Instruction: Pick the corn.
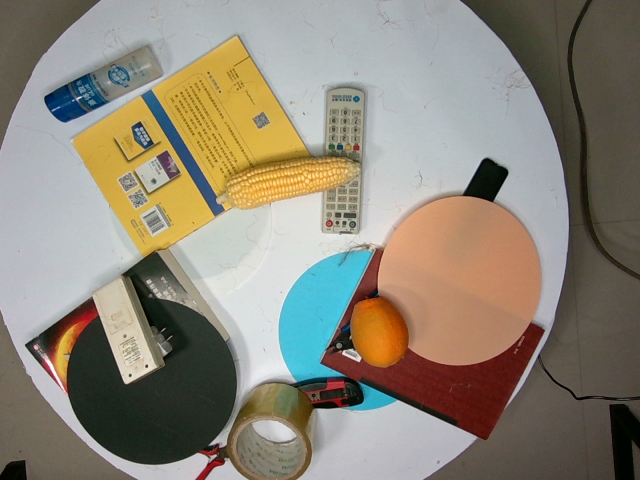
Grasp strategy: vertical